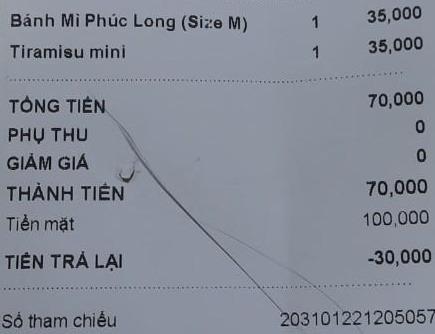
<table>
<tr>
<td>Bánh Mì Phúc Long (Size M)</td>
<td>1</td>
<td>35,000</td>
</tr>
<tr>
<td>Tiramisu mini</td>
<td>1</td>
<td>35,000</td>
</tr>
</table>

TỔNG TIỀN 70,000
PHỤ THU 0
GIẢM GIÁ 0
THÀNH TIỀN 70,000
Tiền mặt 100,000
TIỀN TRẢ LẠI -30,000

Số tham chiếu 203101221205057